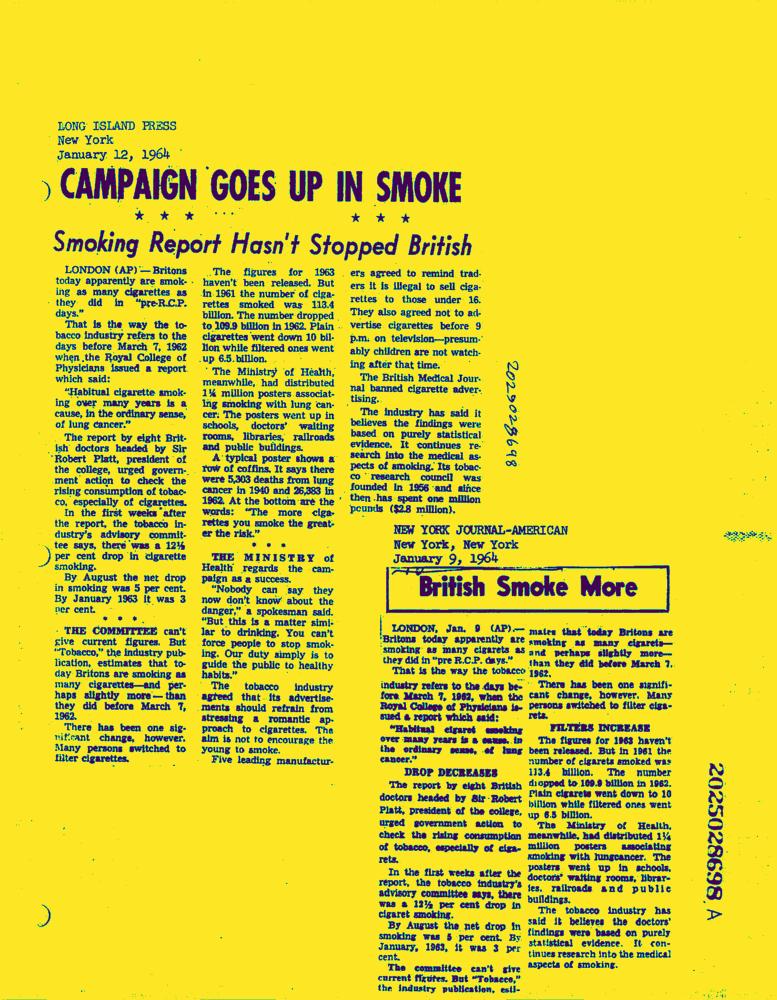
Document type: News-Article